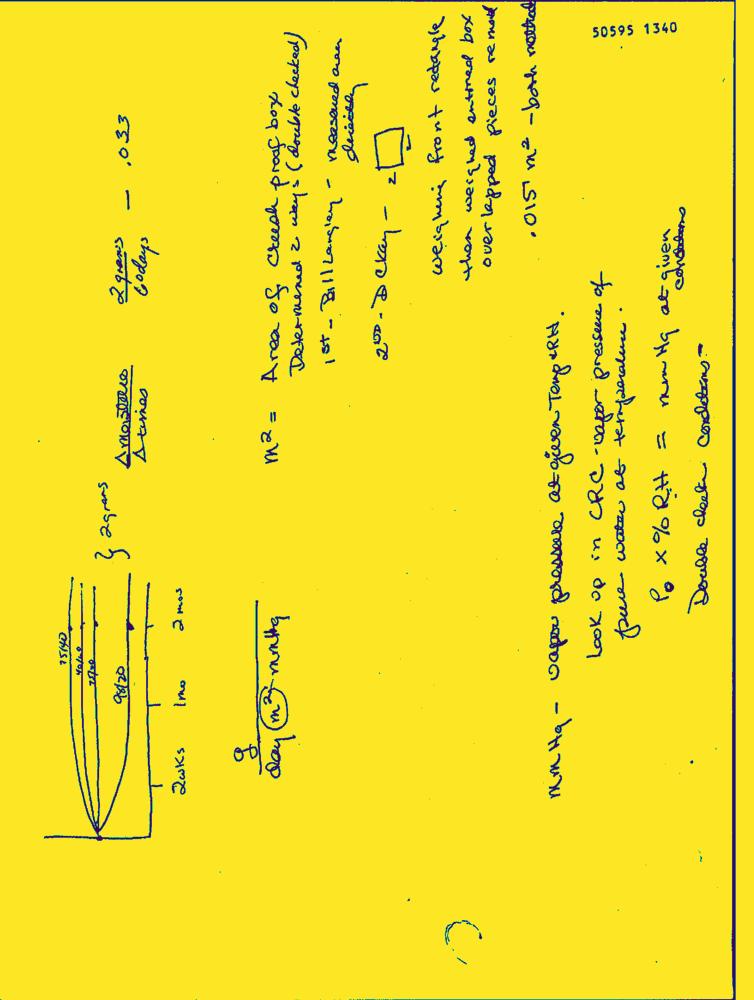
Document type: Hand-Written